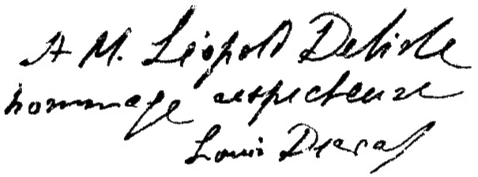
Signature of: louis duval